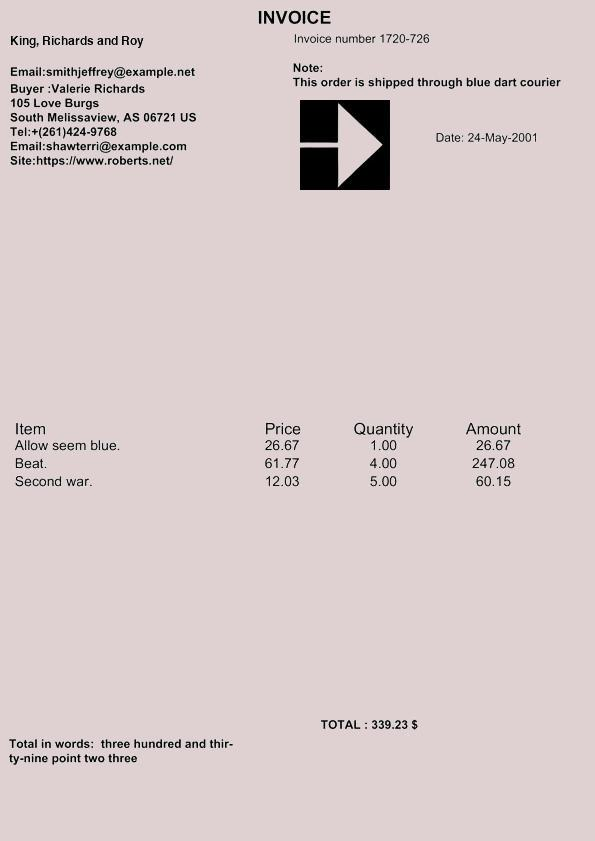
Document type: Invoice